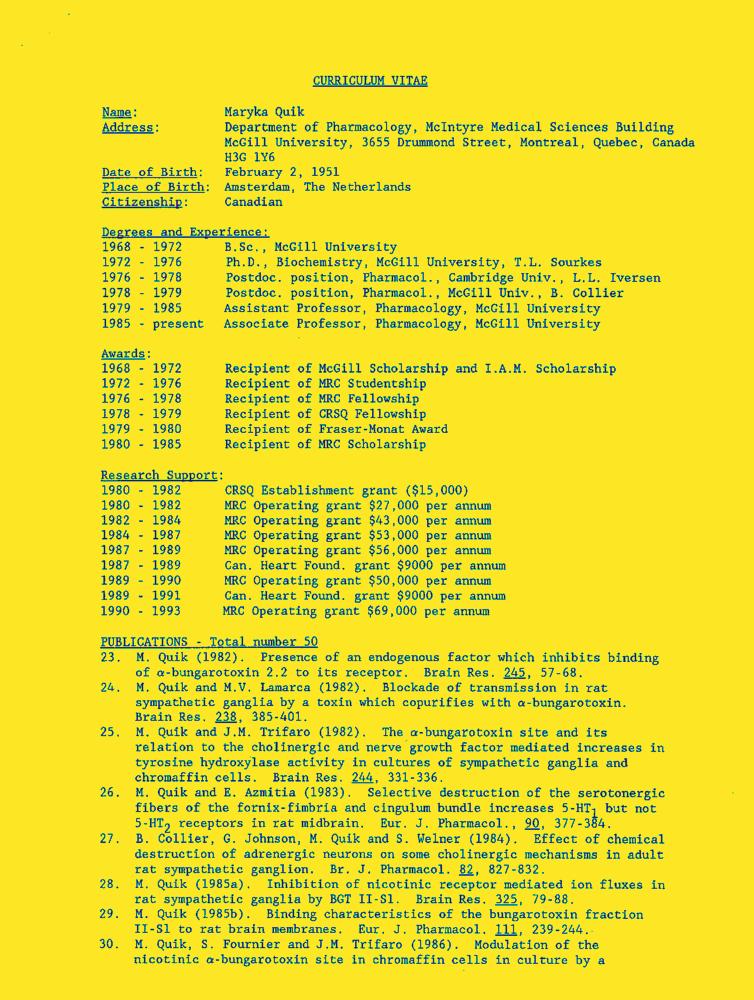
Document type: Resume-Doc